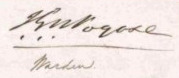
Signature of: nicholas pogose